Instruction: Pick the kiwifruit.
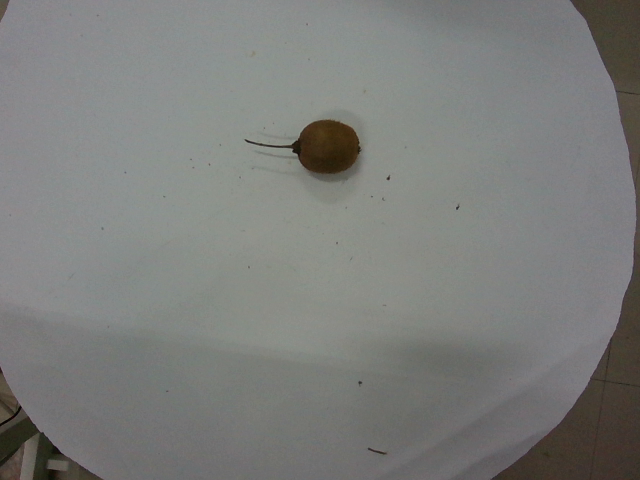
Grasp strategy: vertical